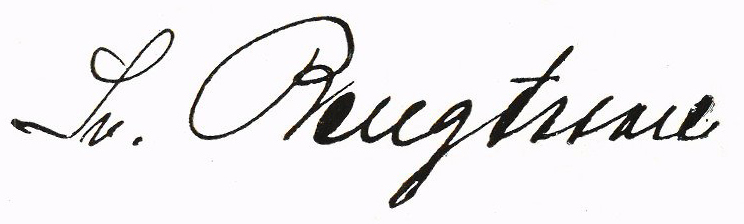
Signature of: sven bengtsson